Question: What are the imaging findings?
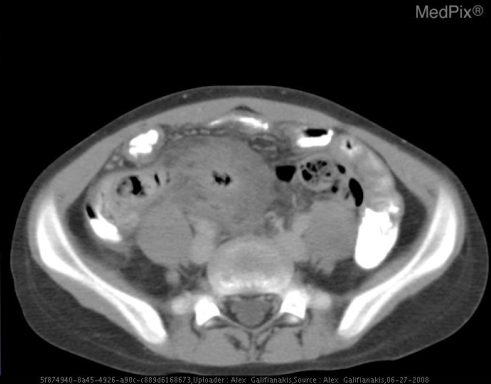
Answer: The imaging shows Ultrasound demonstrates a dilated, blind-ended tubular structure with surrounding fluid.
CT confirms a massively dilated appendix with surrounding inflammatory changes. CT confirms dilated edematous appendix with surrounding inflammatory fat stranding consistent with appendicitis..